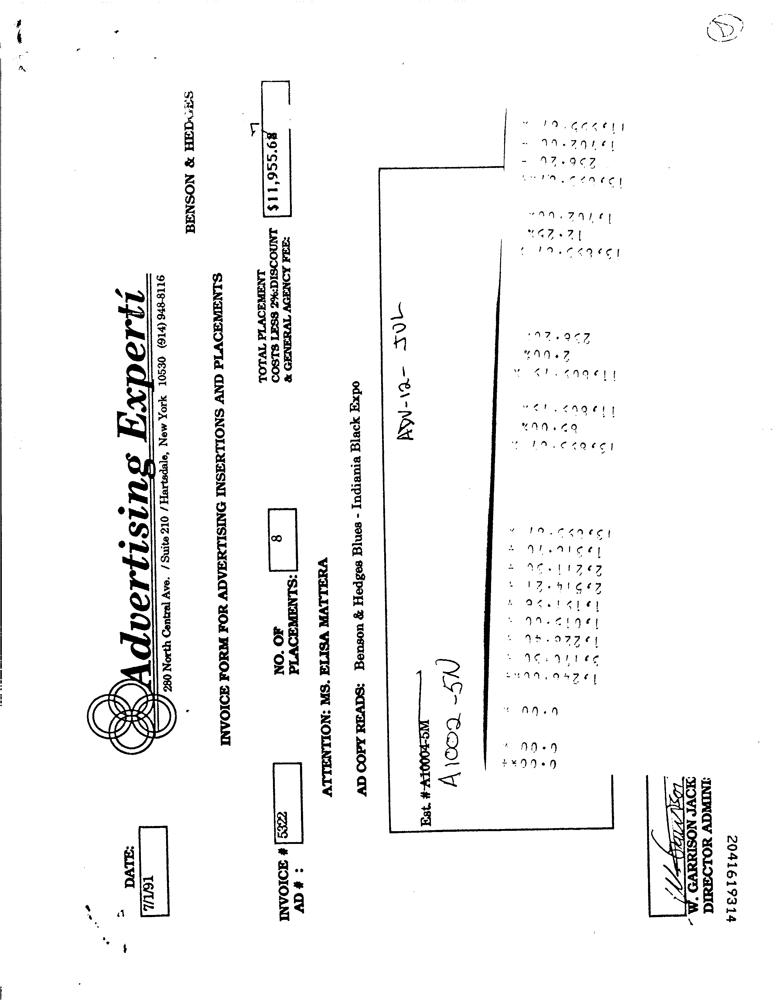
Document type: Invoice